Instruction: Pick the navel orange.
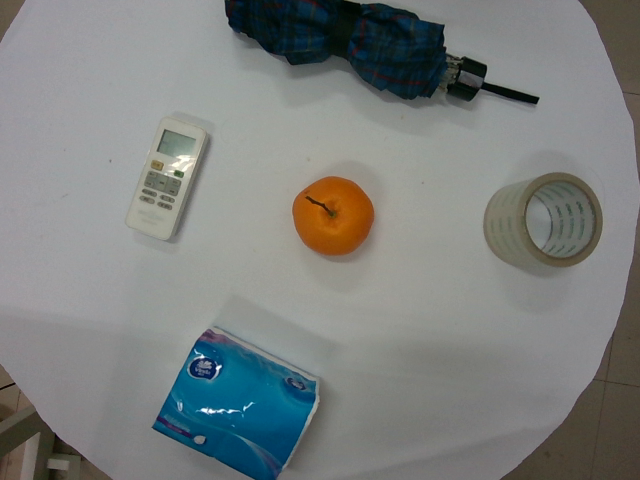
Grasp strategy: vertical